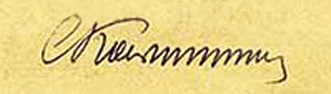
Signature of: sergey kolbasin